Question: What do the imaging results show?
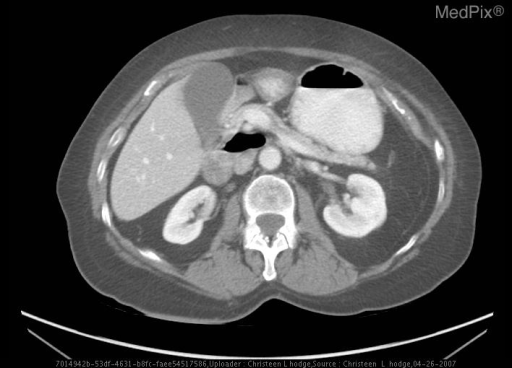
Answer: The imaging shows Axial CT images with contrast show the entire small bowel in Right side of abdomen, and large bowel in Left side of abdomen.  There is inversion of SMV-SMA relationship with the SMV located to the Left of the SMA. Axial CT images with contrast show the inversion of SMV-SMA relationship with the SMV rotating from the Right of SMA to the left of the SMA..